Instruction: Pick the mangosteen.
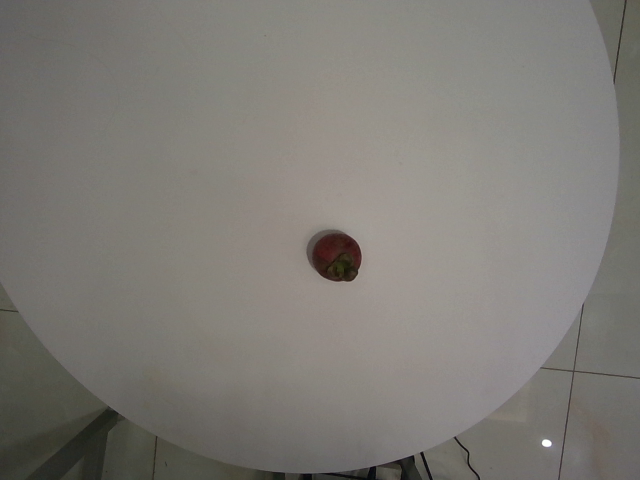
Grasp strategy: vertical